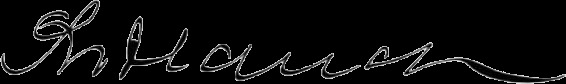
Signature of: samuel n aldrich